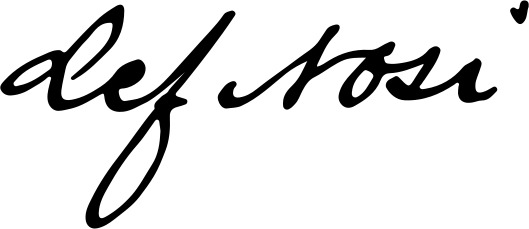
Signature of: lef nosi